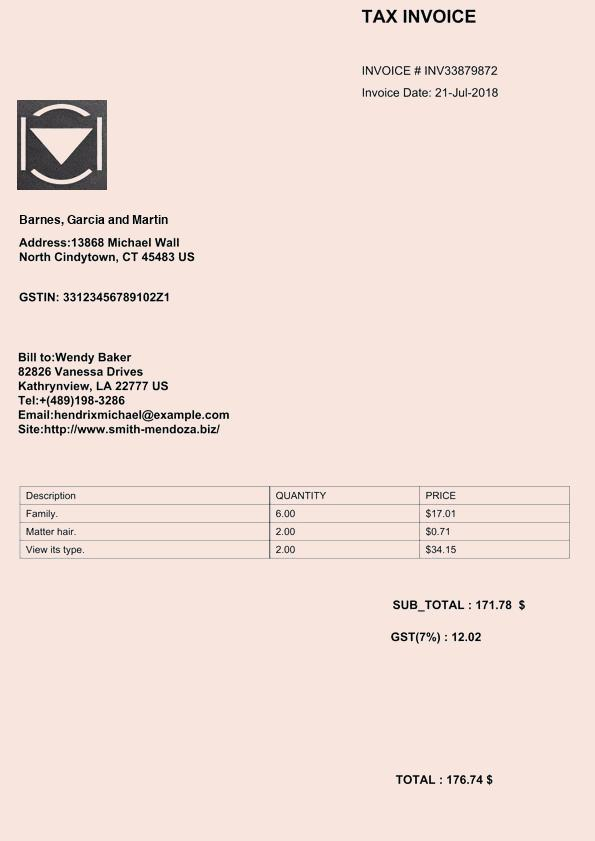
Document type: Invoice